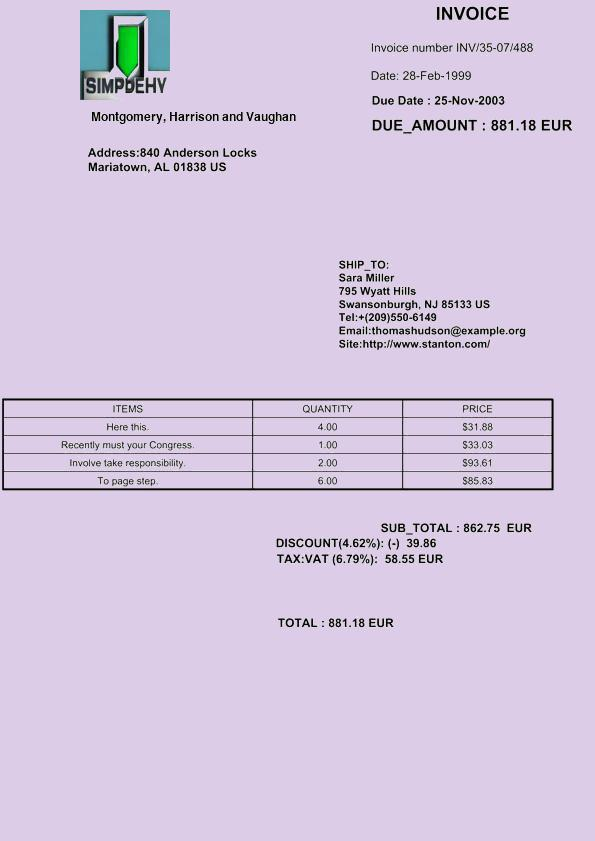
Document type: Invoice